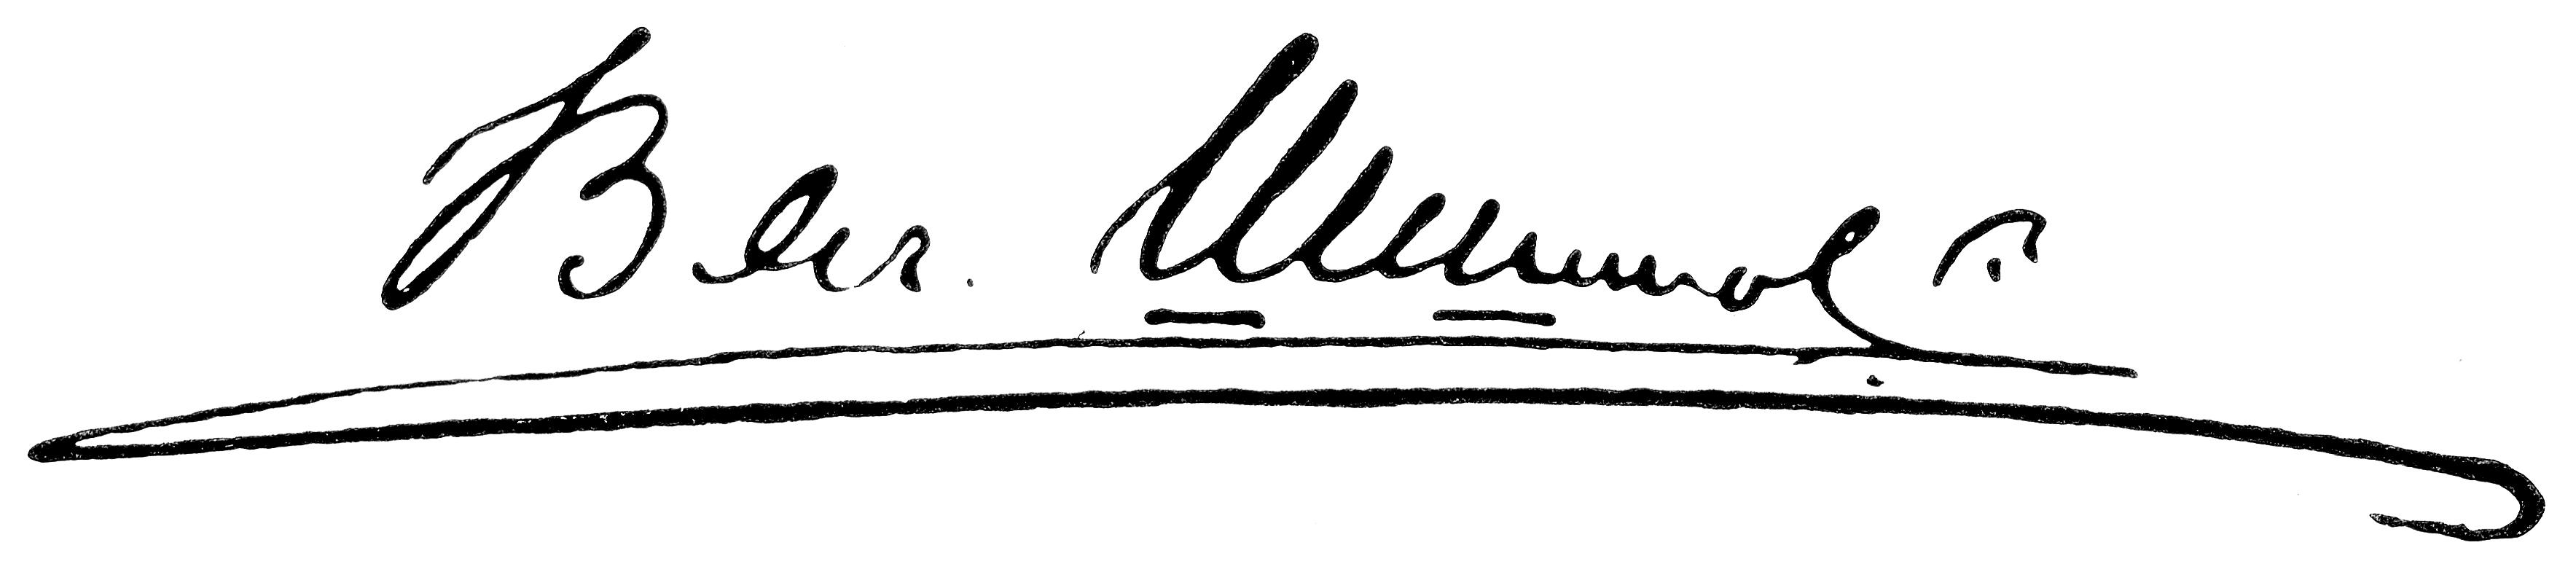
Signature of: vyacheslav shishkov